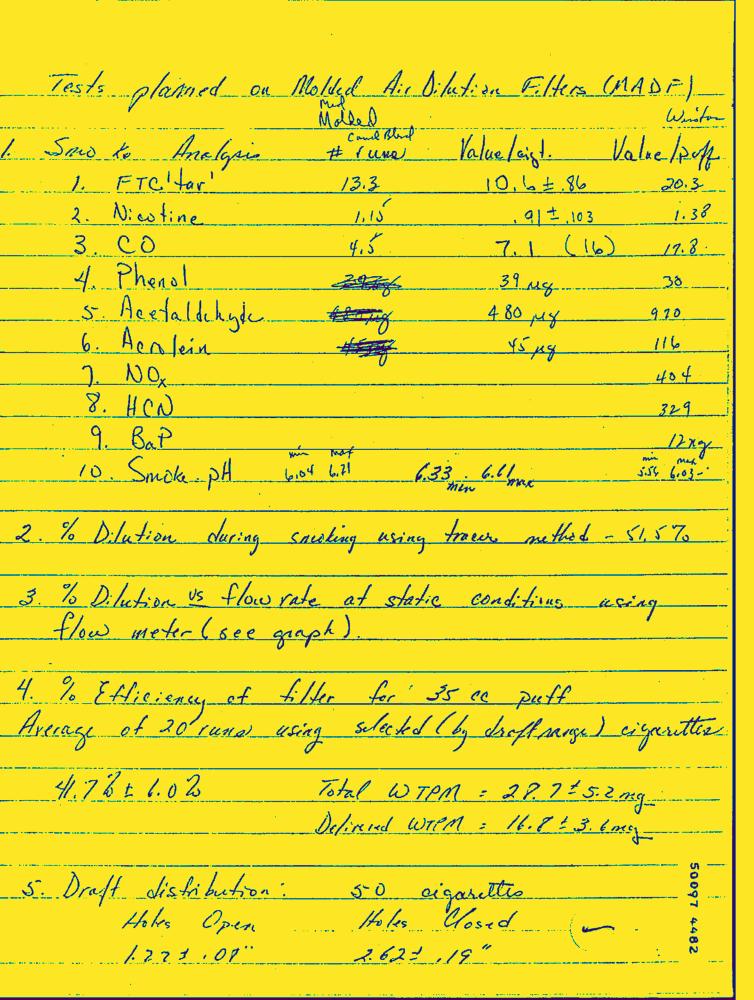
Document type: Hand-Written